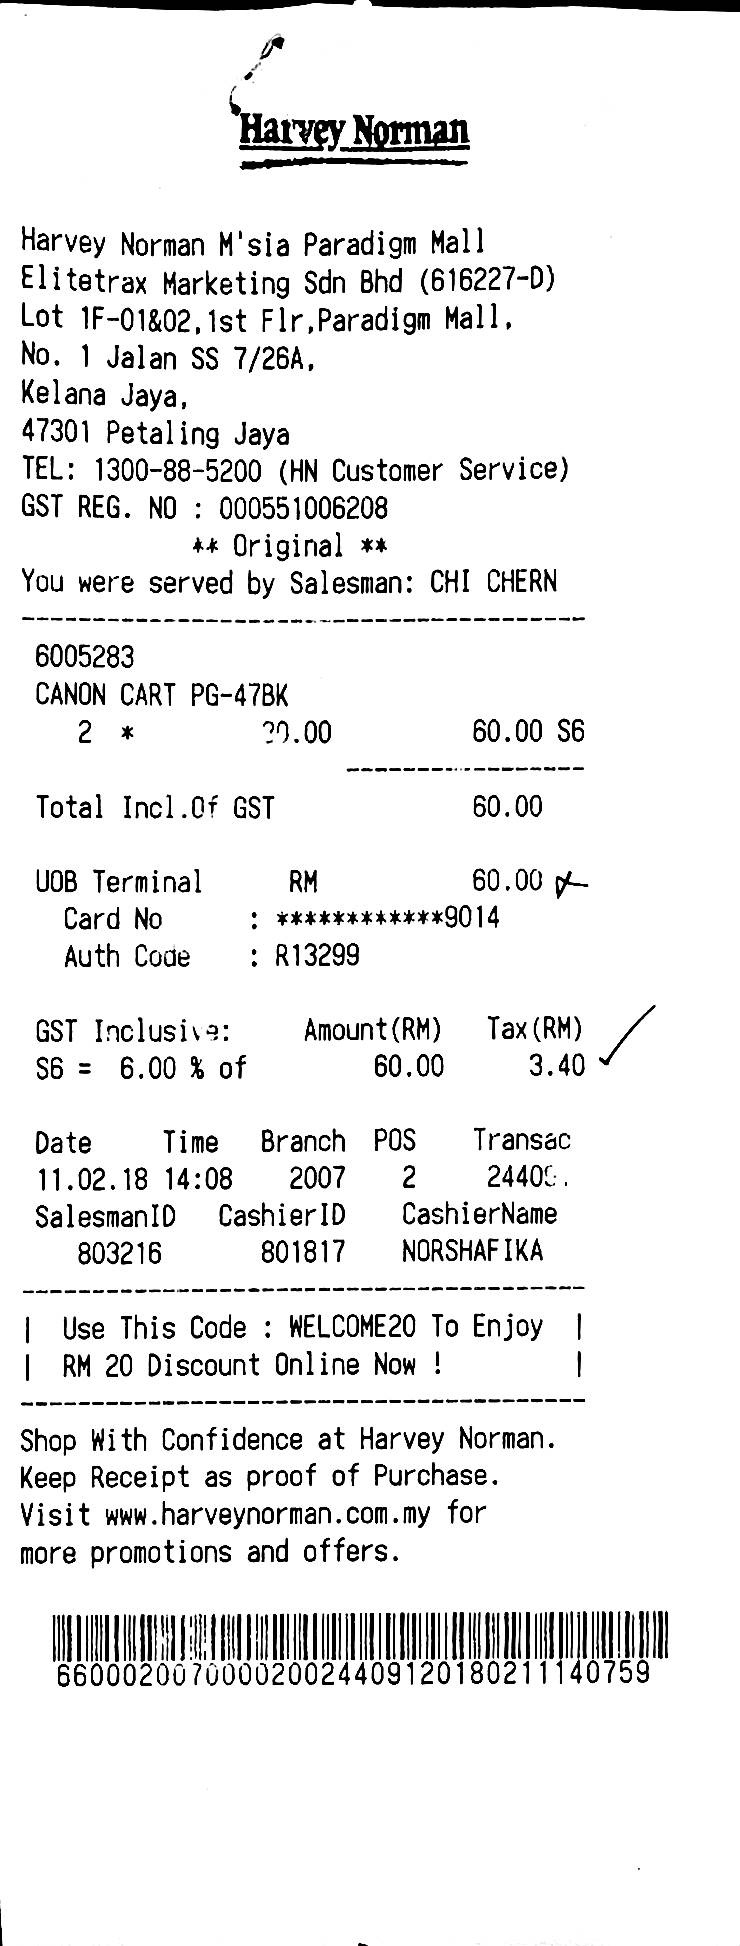
HARVEY NORMAN
HARVEY NORMAN M'SIA PARADIGM MALL
ELITETRAX MARKETING SDN BHD (616227-D)
LOT 1F-01&02,1ST FLR,PARADIGM MALL,
NO. 1 JALAN SS 7/26A,
KELANA JAYA,
47301 PETALING JAYA
TEL: 1300-88-5200 (HN CUSTOMER SERVICE)
GST REG. NO : 000551006208
** ORIGINAL **
YOU WERE SERVED BY SALESMAN: CHI CHERN
6005283
CANON CART PG-47BK
2 *
30.00
60.00 S6
TOTAL INCL.OF GST
60.00
UOB TERMINAL
RM
60.00
CARD NO
: ************9014
AUTH CODE
: R13299
GST INCLUSIVE:
AMOUNT(RM)
TAX(RM)
S6 = 6.00 % OF
60.00
3.40
DATE
TIME
BRANCH
POS
TRANSAC
11.02.18 14:08
2007
2
24409
SALESMANID
CASHIER ID
CASHIERNAME
803216
801817
NORSHAFIKA
USE THIS CODE : WELCOME20 TO ENJOY
RM 20 DISCOUNT ONLINE NOW !
SHOP WITH CONFIDENCE AT HARVEY NORMAN.
KEEP RECEIPT AS PROOF OF PURCHASE.
VISIT WWW.HARVEYNORMAN.COM.MY FOR
MORE PROMOTIONS AND OFFERS.
660002007000020024409120180211140759